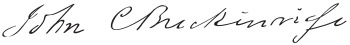
Signature of: john c breckinridge